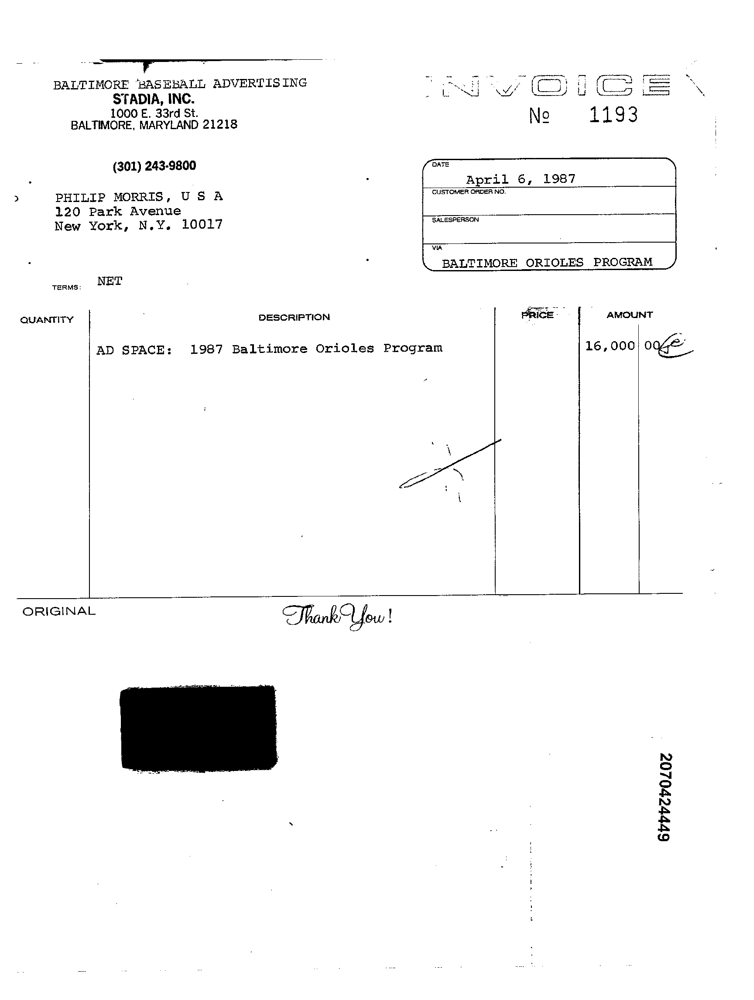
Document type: Invoice